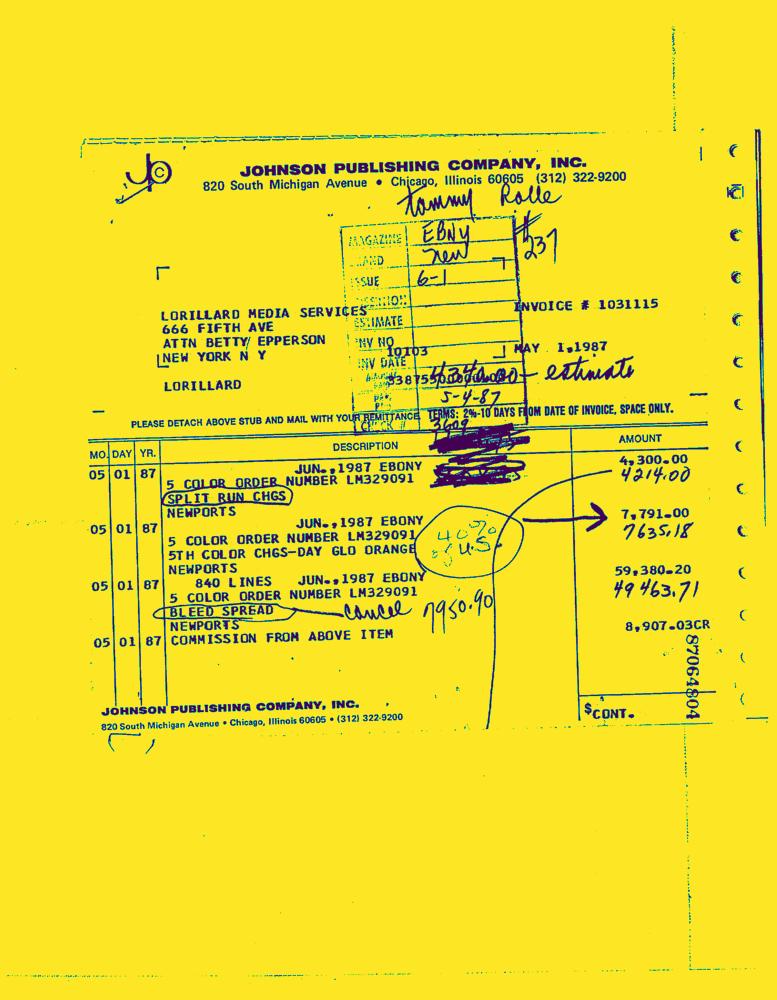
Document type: Invoice-Doc